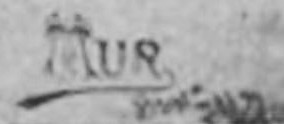
Signature of: tomás mur